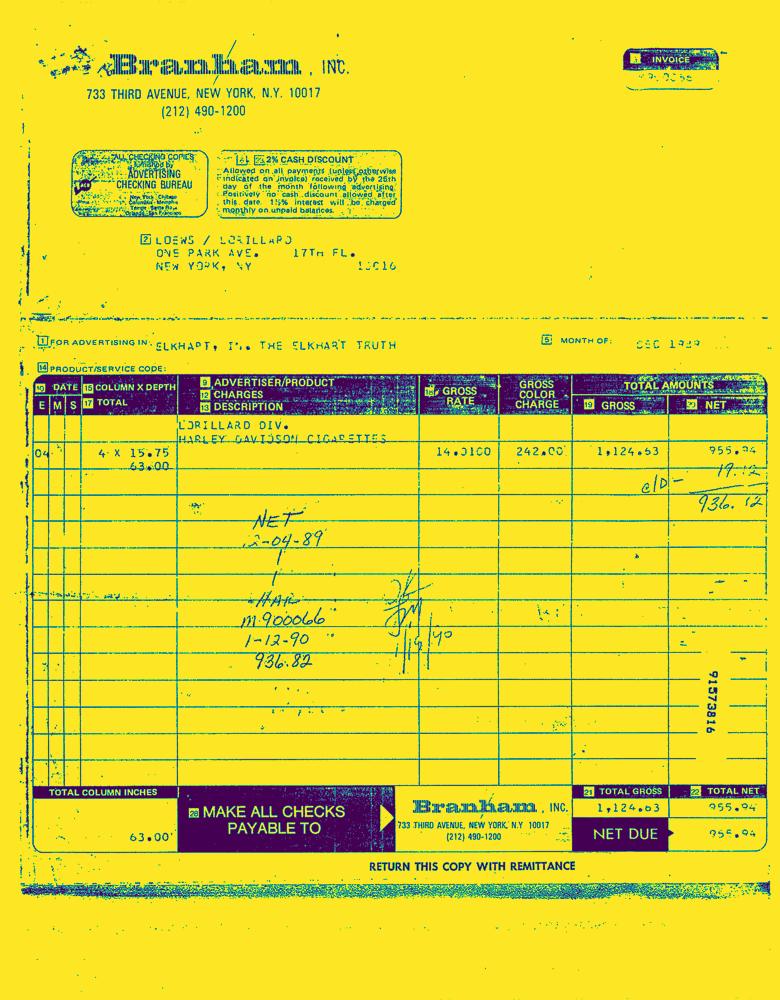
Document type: Invoice-Doc